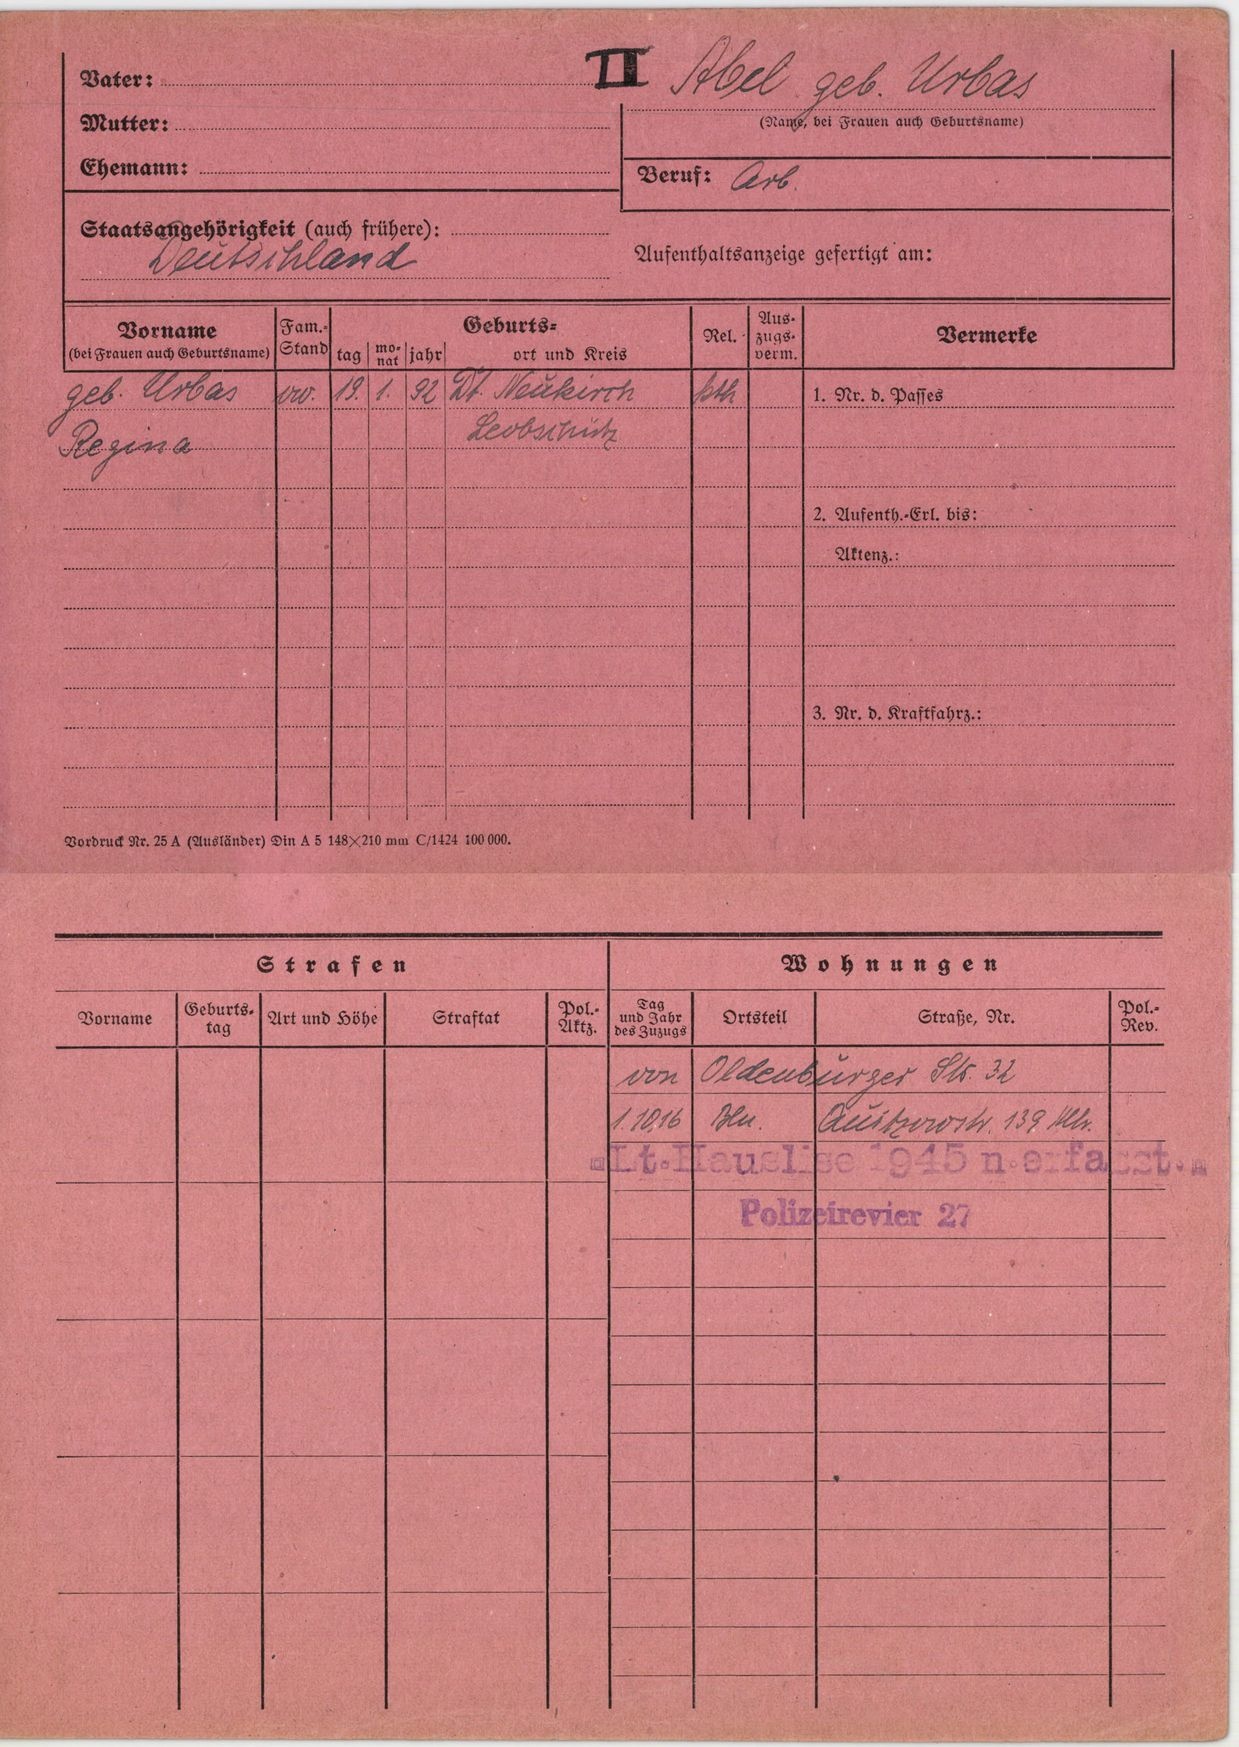
Abel geb. Urbas